Question: Describe the condition in detail:
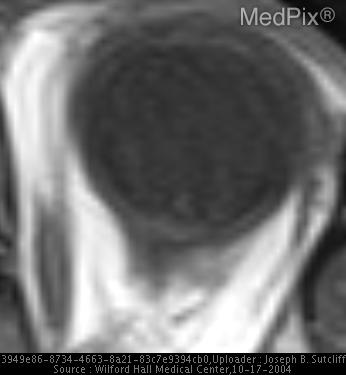
Answer: The disease is discussed as: Melanoma of the uveal tract is the most common primary  intraocular malignancy in adults. The age range of presentation is typically 50 to 70 years old and unilateral ocular symptoms is the most common presentation. The diagnosis can be made with high sensitivity with combined ophthalmoscopic examination and ocular ultrasound. CT or MRI are used to supplement this evaluation if ocular clouding prevents a clear view of the lesion and may be used to follow response to treatment or progression of the tumor.

The tumor is unilateral and 85% of lesions arise from the choroidal portion of the uvea, with 9% arising from the ciliary body and 6% arising from the iris.  Congenital melanosis, ocular melancytosis, oculodermal melanocytosis, and uveal nevi are predisposing conditions. The lesion may cause a retinal detachment and hemorrhage.

CT features of the tumor demonstrate a soft tissue mass which is high density on noncontrast images, which enhances with contrast. The mass arises from the layer of tissue just deep to the external tissue of the globe and usually bulges inward toward the vitreous. The lesion may be small and flat in its early stages but may grow into a mushroom shaped intraocular tumor.  CT or MRI may also demonstrate extraocular invasion which is associated with a poorer prognosis.

The lesion has unique MRI features in that the tumor is typically hyperintense on T1W sequences and hypointense on T2W sequences due to melanin content. The lesion is usually sharply circumscribed on MRI images.

Differential diagnosis of a unilateral ocular lesion include ocular metastases, choroidal hemangioma, retinal detachment with hemorrhage, and fat.

Therapeutic options include enucleation, eye-sparing tumor excision, and radiation therapy.